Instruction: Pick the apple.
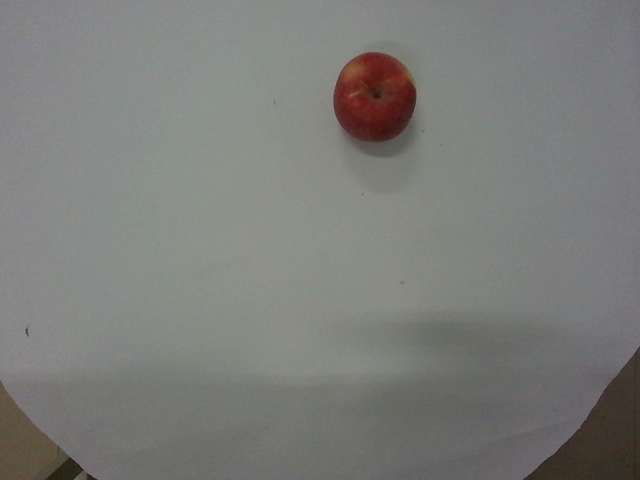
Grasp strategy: vertical